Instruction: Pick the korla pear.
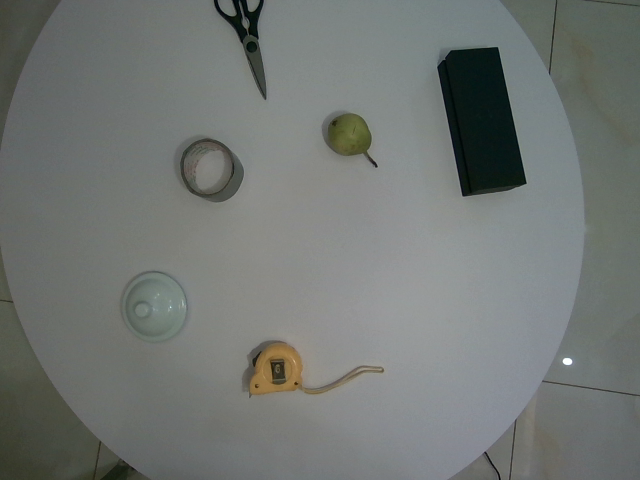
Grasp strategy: vertical